Question: In what way does the history help explain the case?
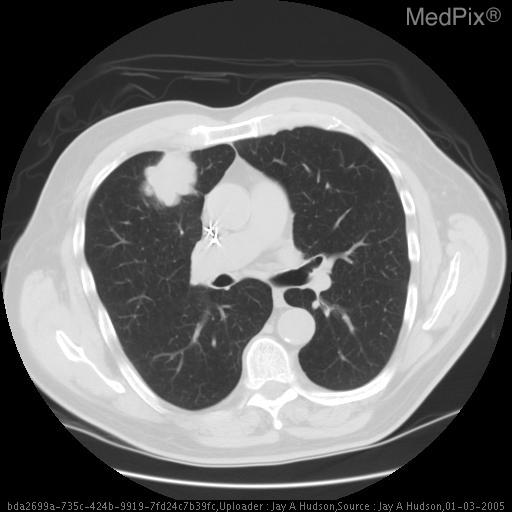
Answer: The patient's history of • Smoker
• Cough
• Shortness of breath is key in understanding the case.